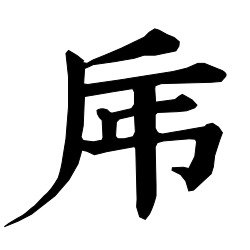
Signature of: emperor xiaozong of song